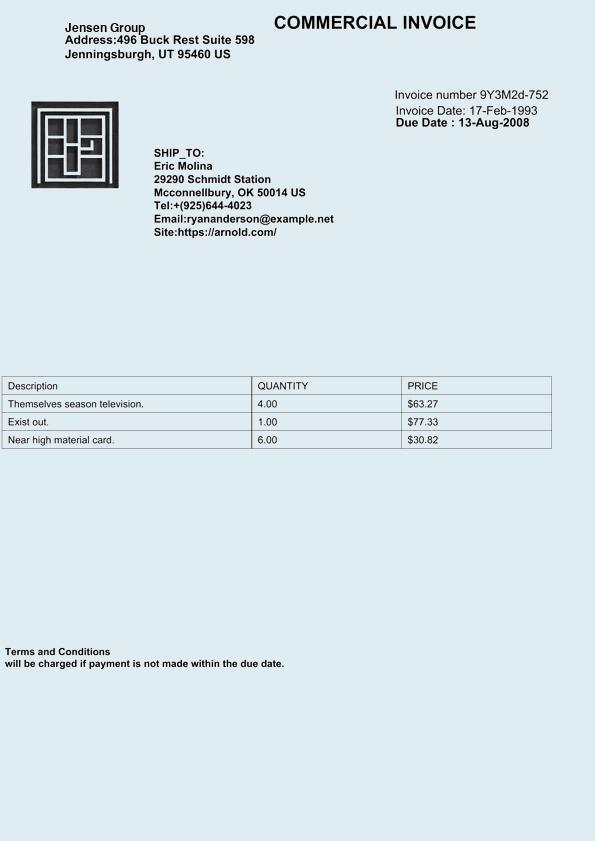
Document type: Invoice